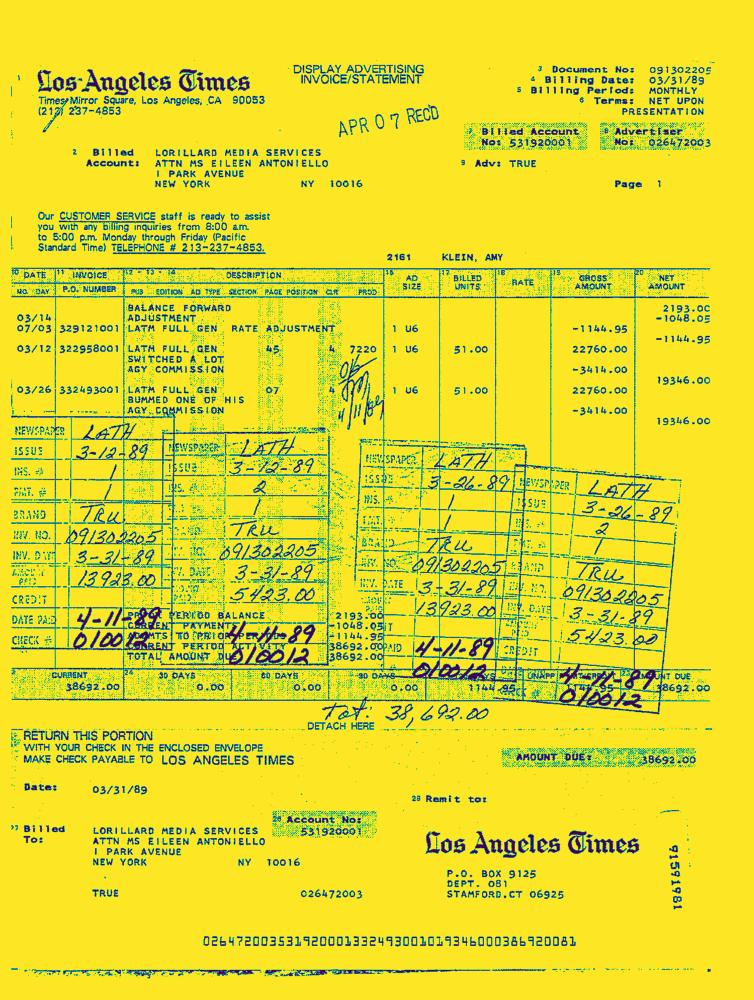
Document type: Invoice-Doc